Question: What type of tax is indicated in the document, personal property or real estate?
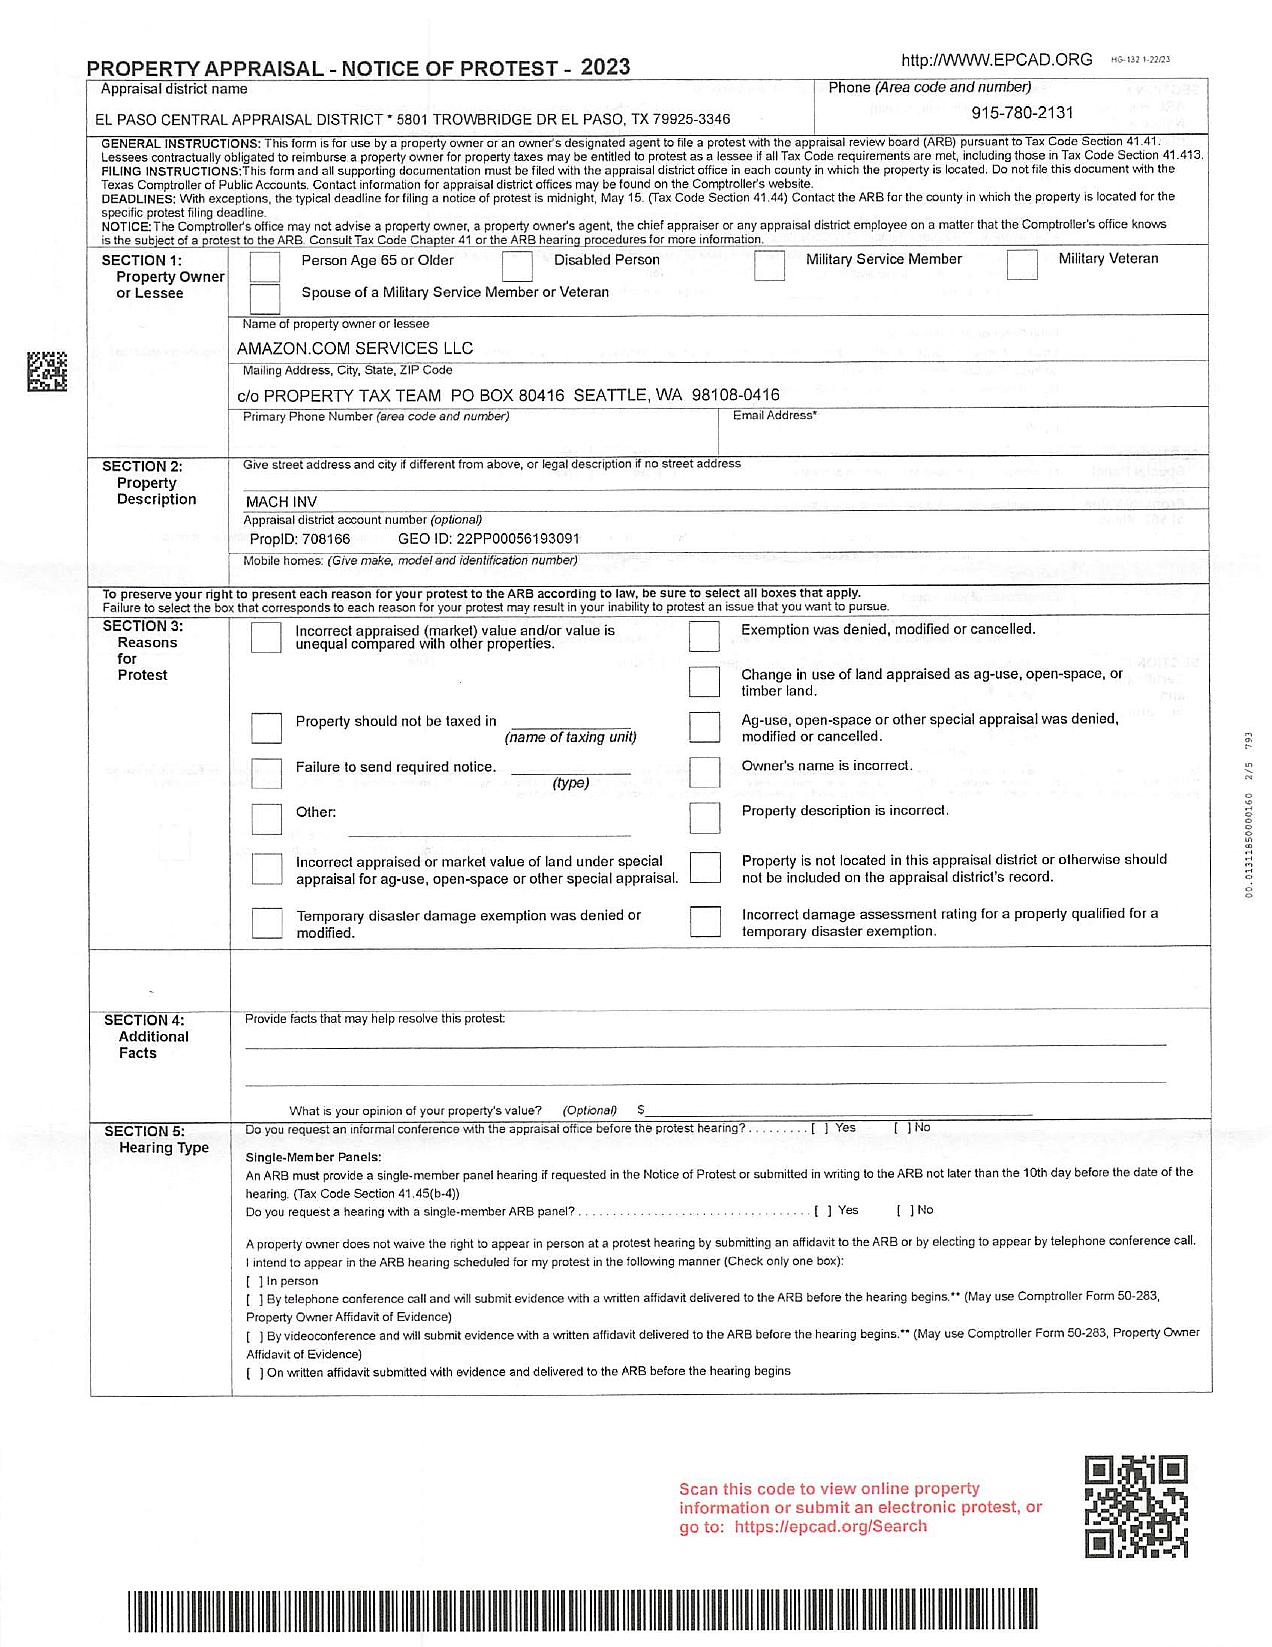
Answer: "Real Estate Tax"